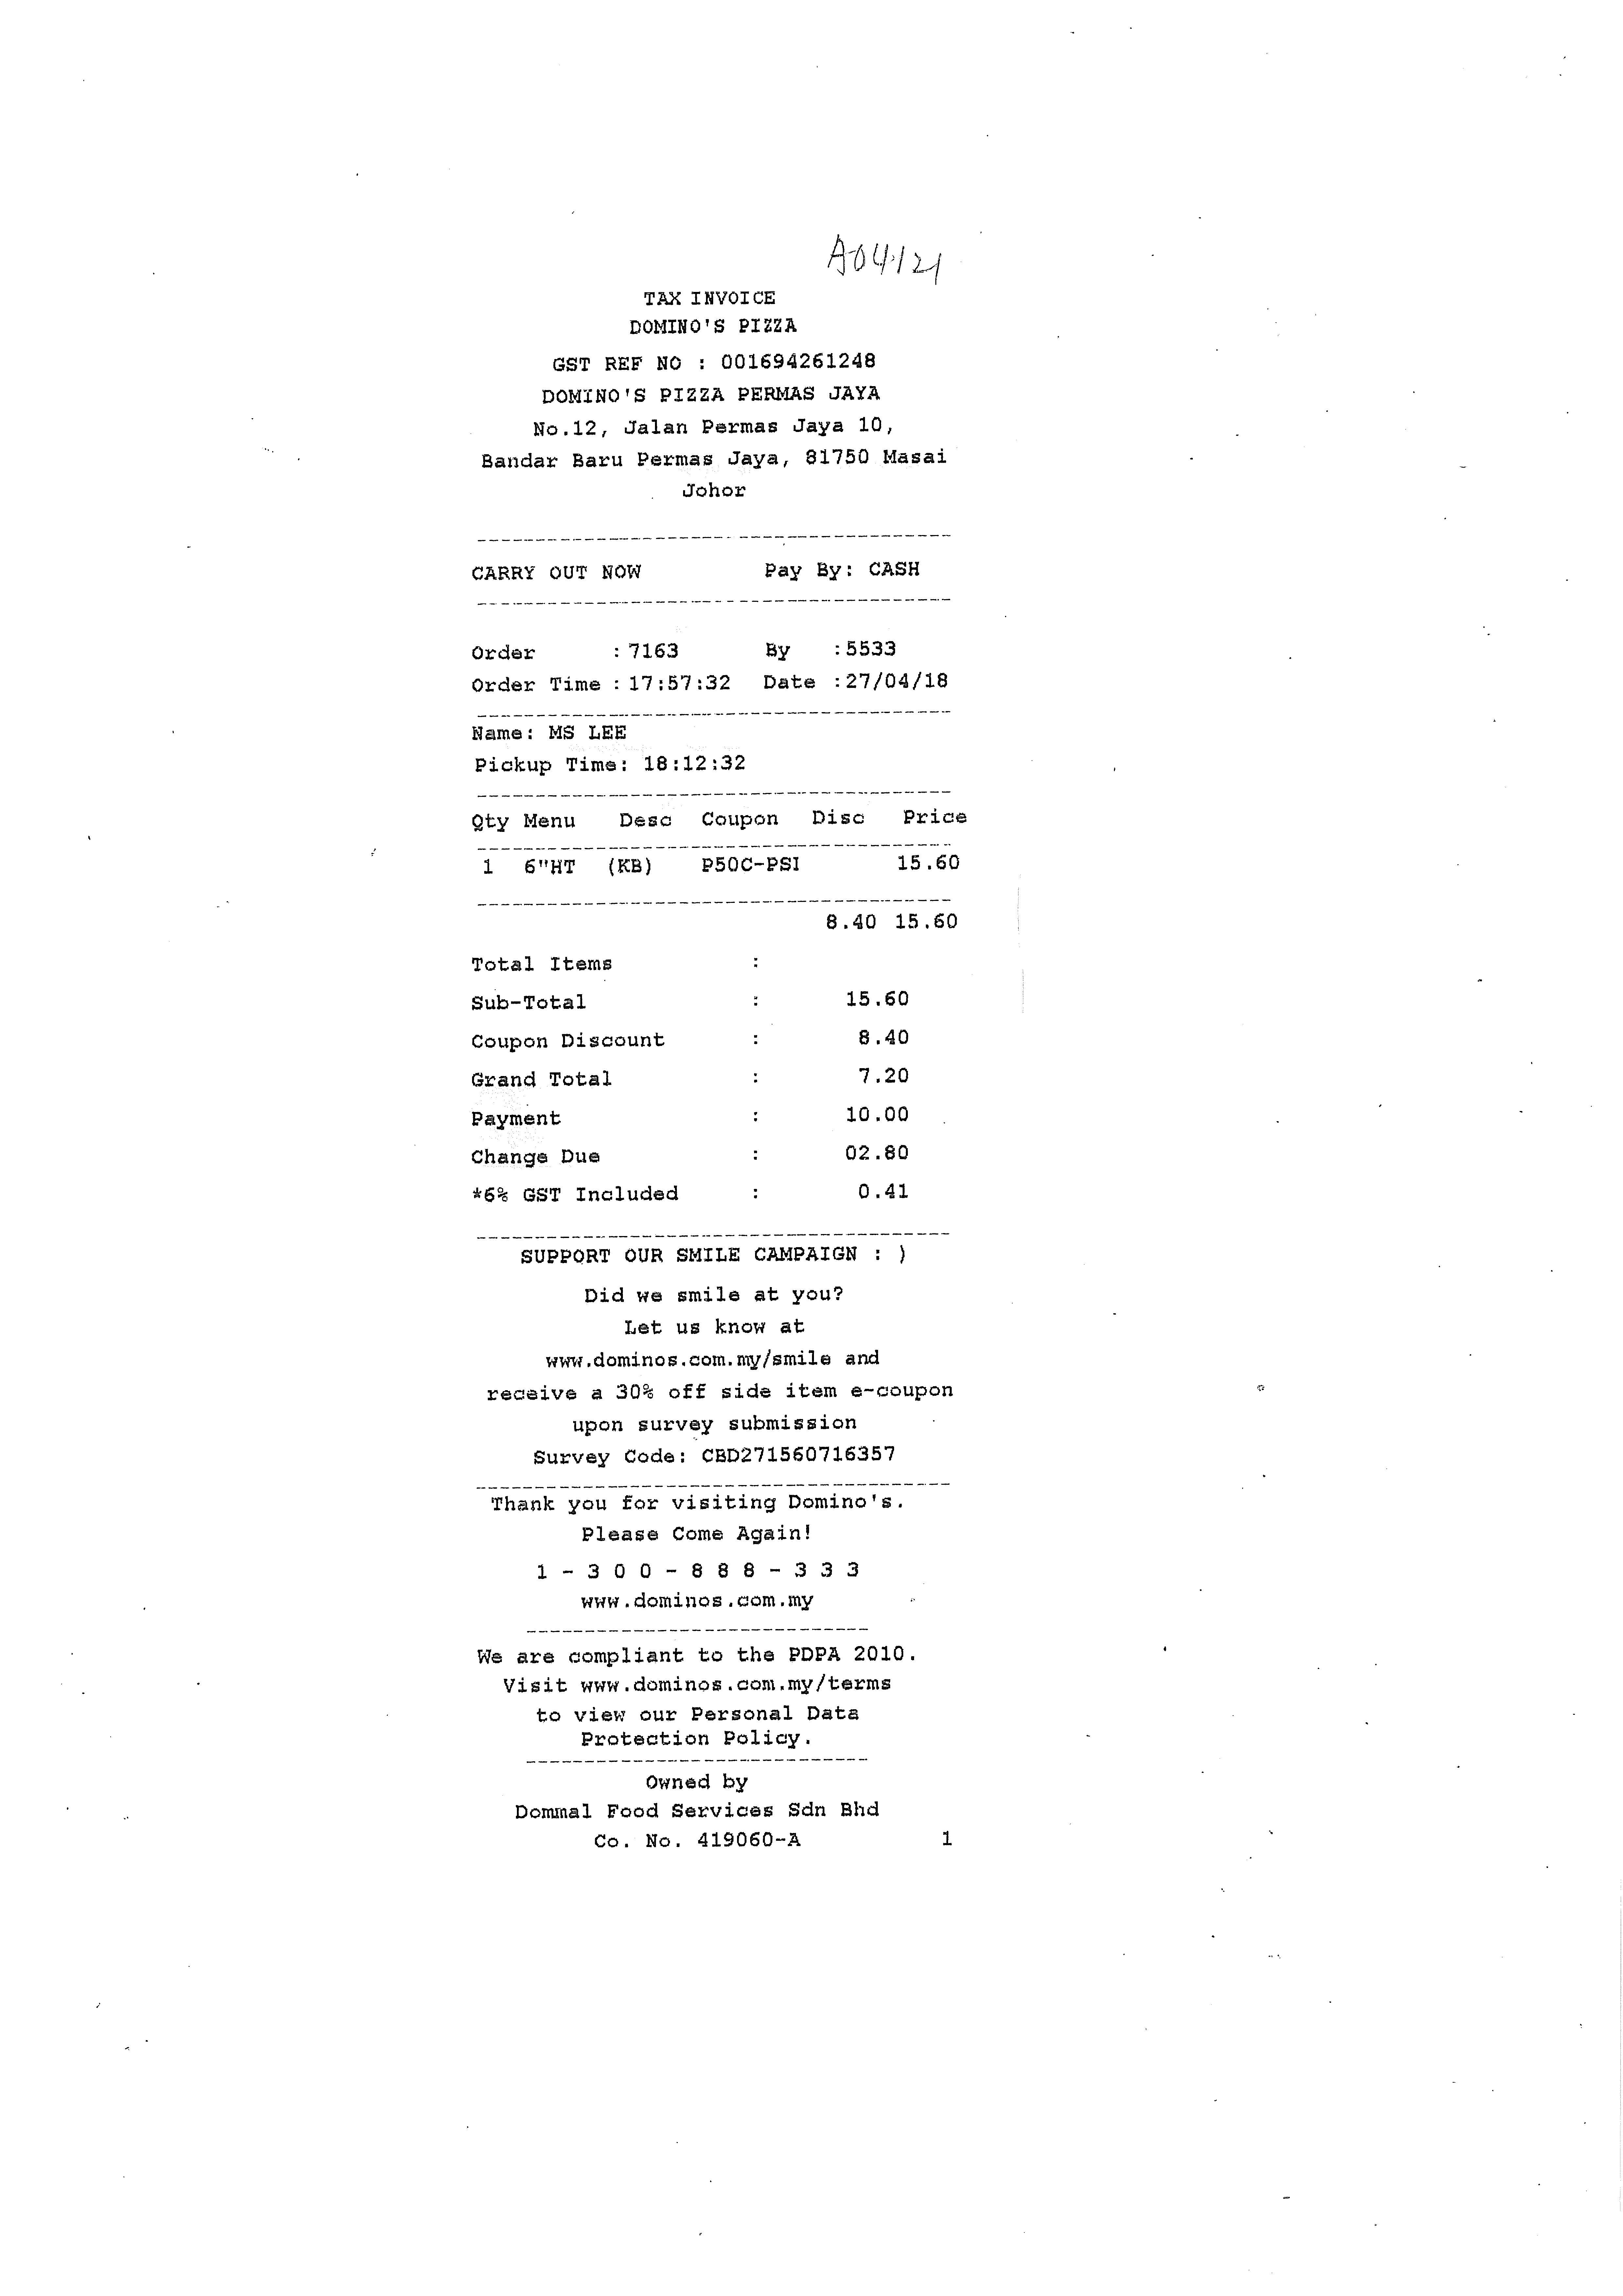
TAX INVOICE
DOMINO'S PIZZA
GST REF NO : 001694261248
DOMINO'S PIZZA PERMAS JAYA
NO.12, JALAN PERMAS JAYA 10,
BANDAR BARU PERMAS JAYA, 81750 MASAI
JOHOR
CARRY OUT NOW
PAY BY: CASH
ORDER
: 7163
BY
: 5533
ORDER TIME : 17:57:32
DATE
NAME: MS LEE
PICKUP TIME: 18:12:32
QTY
MENU
DESO
COUPON
DISC
PRICE
1
6"HT
(KB)
P50C-PSI
15.60
8.40
15.60
TOTAL ITEMS
:
SUB-TOTAL
:
15.60
COUPON DISCOUNT
:
8.40
GRAND TOTAL
:
7.20
PAYMENT
:
10.00
CHANGE DUE
:
02.80
*6% GST INCLUDED
:
0.41
SUPPORT OUR SMILE CAMPAIGN : )
DID WE SMILE AT YOU?
LET US KNOW AT
WWW.DOMINOS.COM.MY/SMILE AND
RECEIVE A 30% OFF SIDE ITEM E-COUPON
UPON SURVEY SUBMISSION
SURVEY CODE: CBD271560716357
THANK YOU FOR VISITING DOMINO'S.
PLEASE COME AGAIN!
1 - 3 0 0 - 8 8 8 - 3 3 3
WWW.DOMINOS.COM.MY
WE ARE COMPLIANT TO THE PDPA 2010.
VISIT WWW.DOMINOS.COM.MY/TERMS
TO VIEW OUR PERSONAL DATA
PROTECTION POLICY.
OWNED BY
DOMMAL FOOD SERVICES SDN BHD
CO. NO. 419060-A
1
: 27/04/18